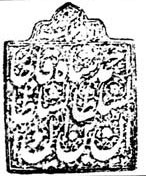
Signature of: ahmad shah qajar